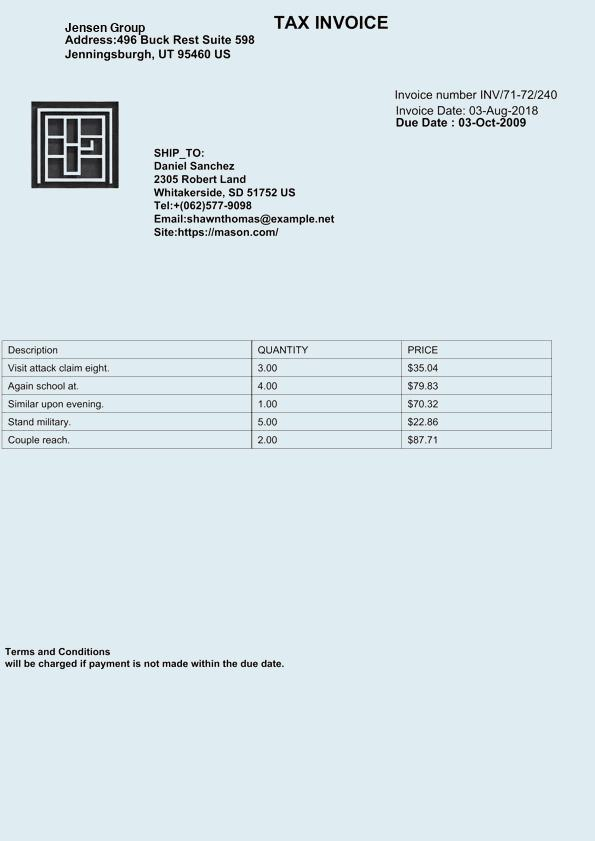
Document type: Invoice